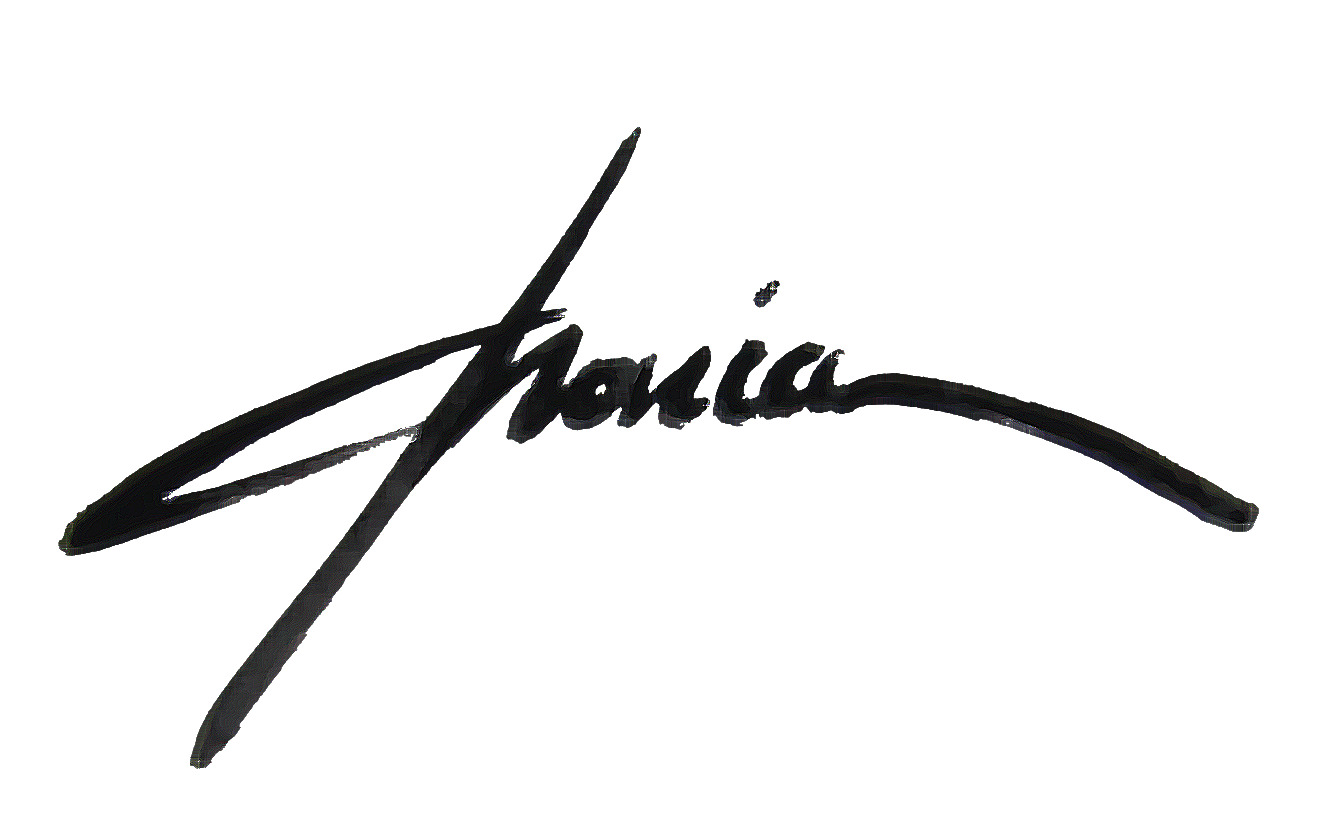
Signature of: tasos chonias